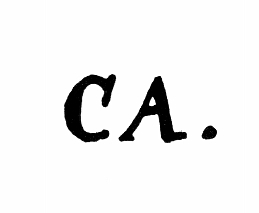
Signature of: christiaan andriessen